Question: What is the suspected problem?
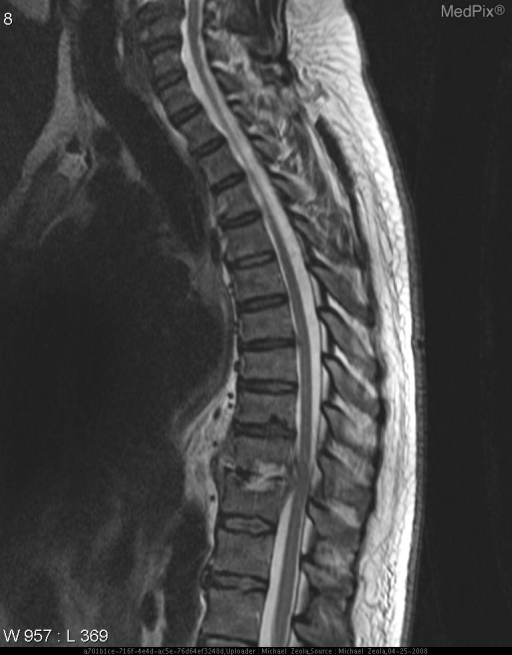
Answer: The findings suggest -Plain radiograph one week later showed decreased disk space between T10-T11

-On fat-suppressed MRI (STIR and FSE T2-weighted with fat sat MRI), high-signal -ntensity mass anterior to thoracic vertebrae, high signal intensity in the disc space and in the thoracic vertebrae at this level are consistent with infection. These areas enhance after contrast on the contrast-enhanced fat-saturated  T1-weighted MR images.. High signal intensity mass anterior to vertebral bodies  and in T10-T11 disc space with surrounding inflammation. The patient might have a history of 52 y/o AA male recently deployed soldier who was medically evacuated due to chronic back pain that interfered with his duties as a truckdriver. While being evaluated stateside his pain worsened and he developed altered mental status, prompting a lumbar puncture which revealed signs consistent with a potential infection. An MRI was then obtained for further evalutaion..